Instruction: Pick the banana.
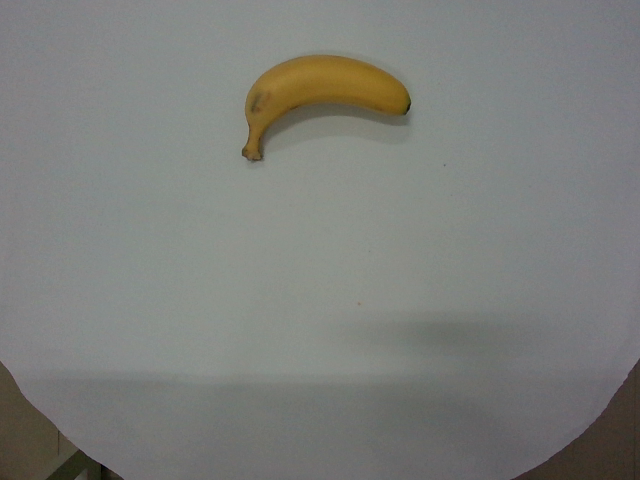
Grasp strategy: vertical